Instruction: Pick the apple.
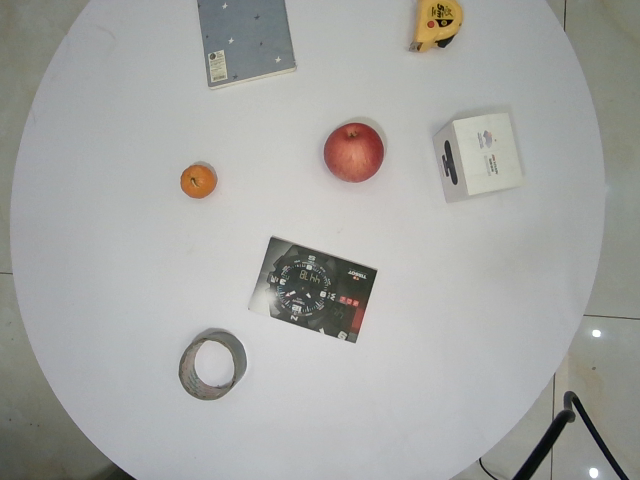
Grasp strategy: vertical